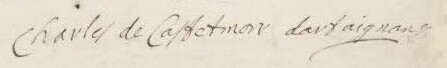
Signature of: charles de batz castelmore d artagnan